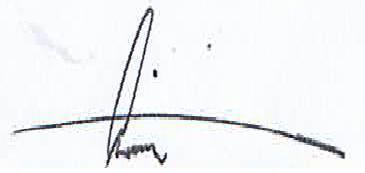
Signature of: toby tiangco